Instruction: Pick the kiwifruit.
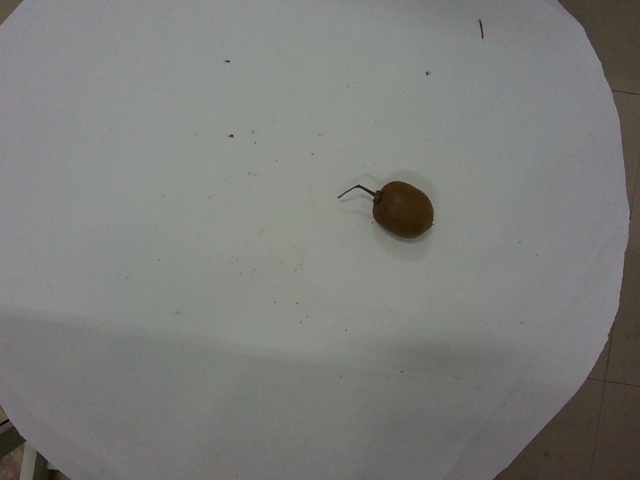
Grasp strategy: vertical